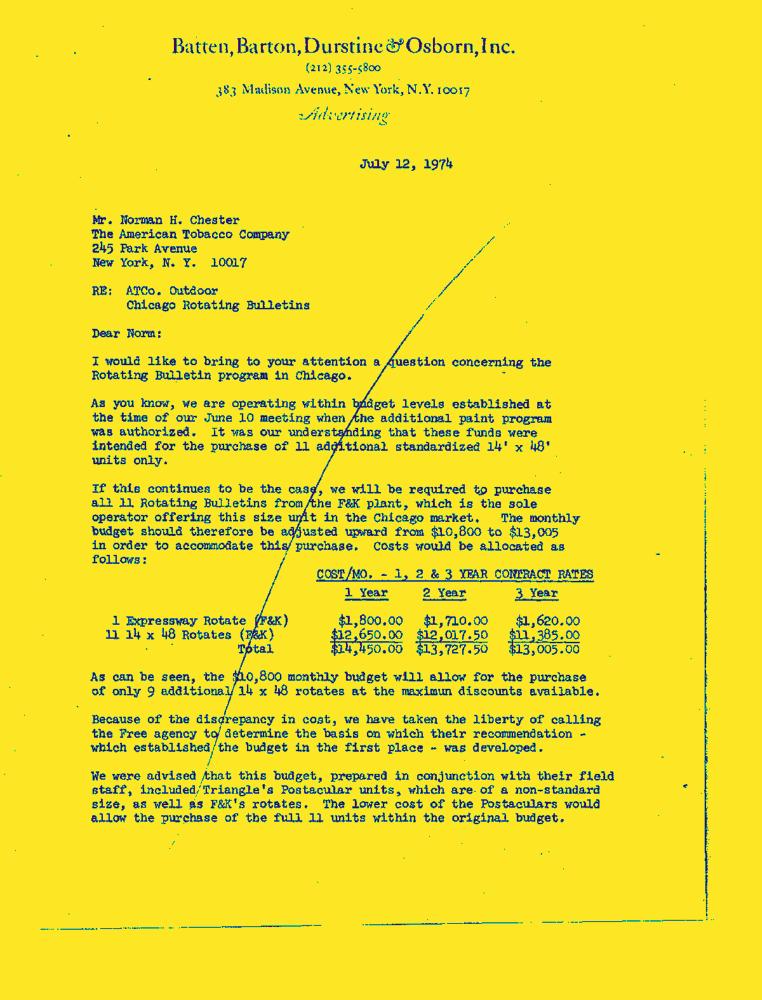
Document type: Letter-Doc